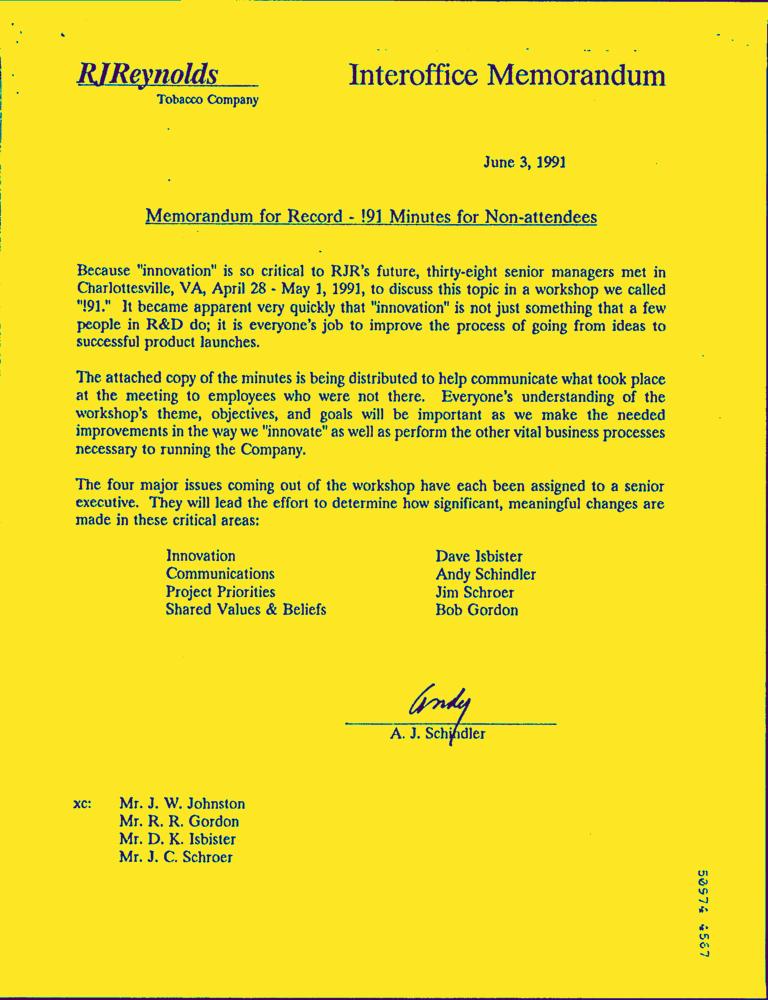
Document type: Letter-Doc